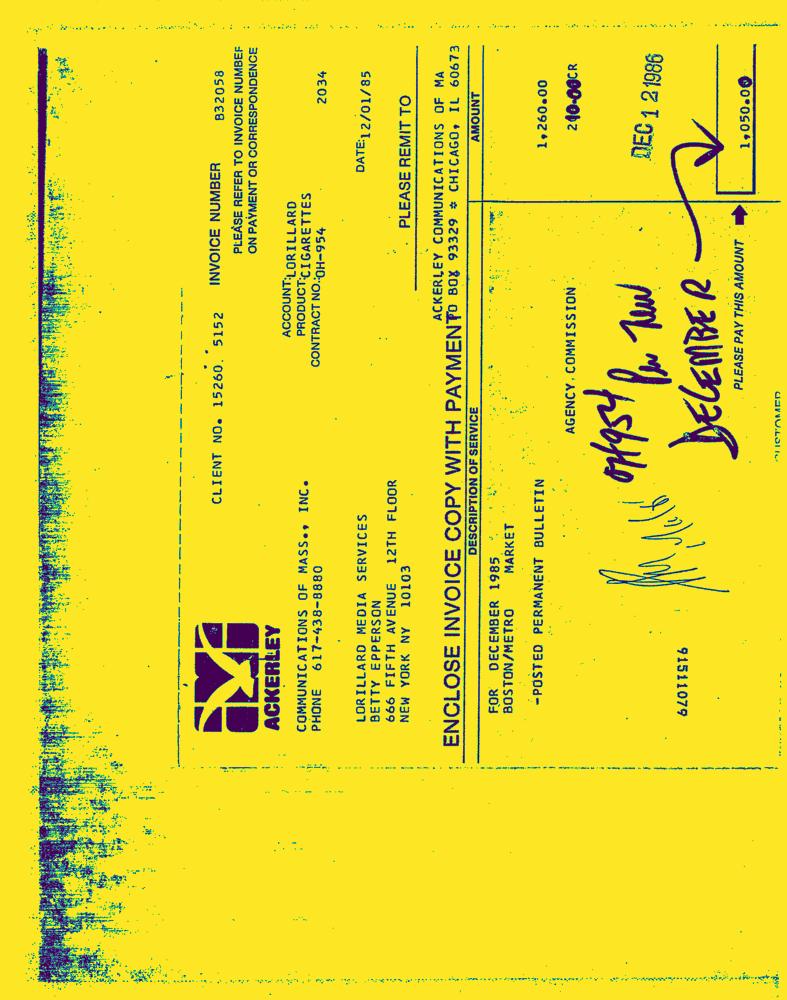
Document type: Invoice-Doc